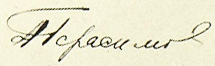
Signature of: pyotr gerasimov